Question: What type of tax is indicated in the document, personal property or real estate?
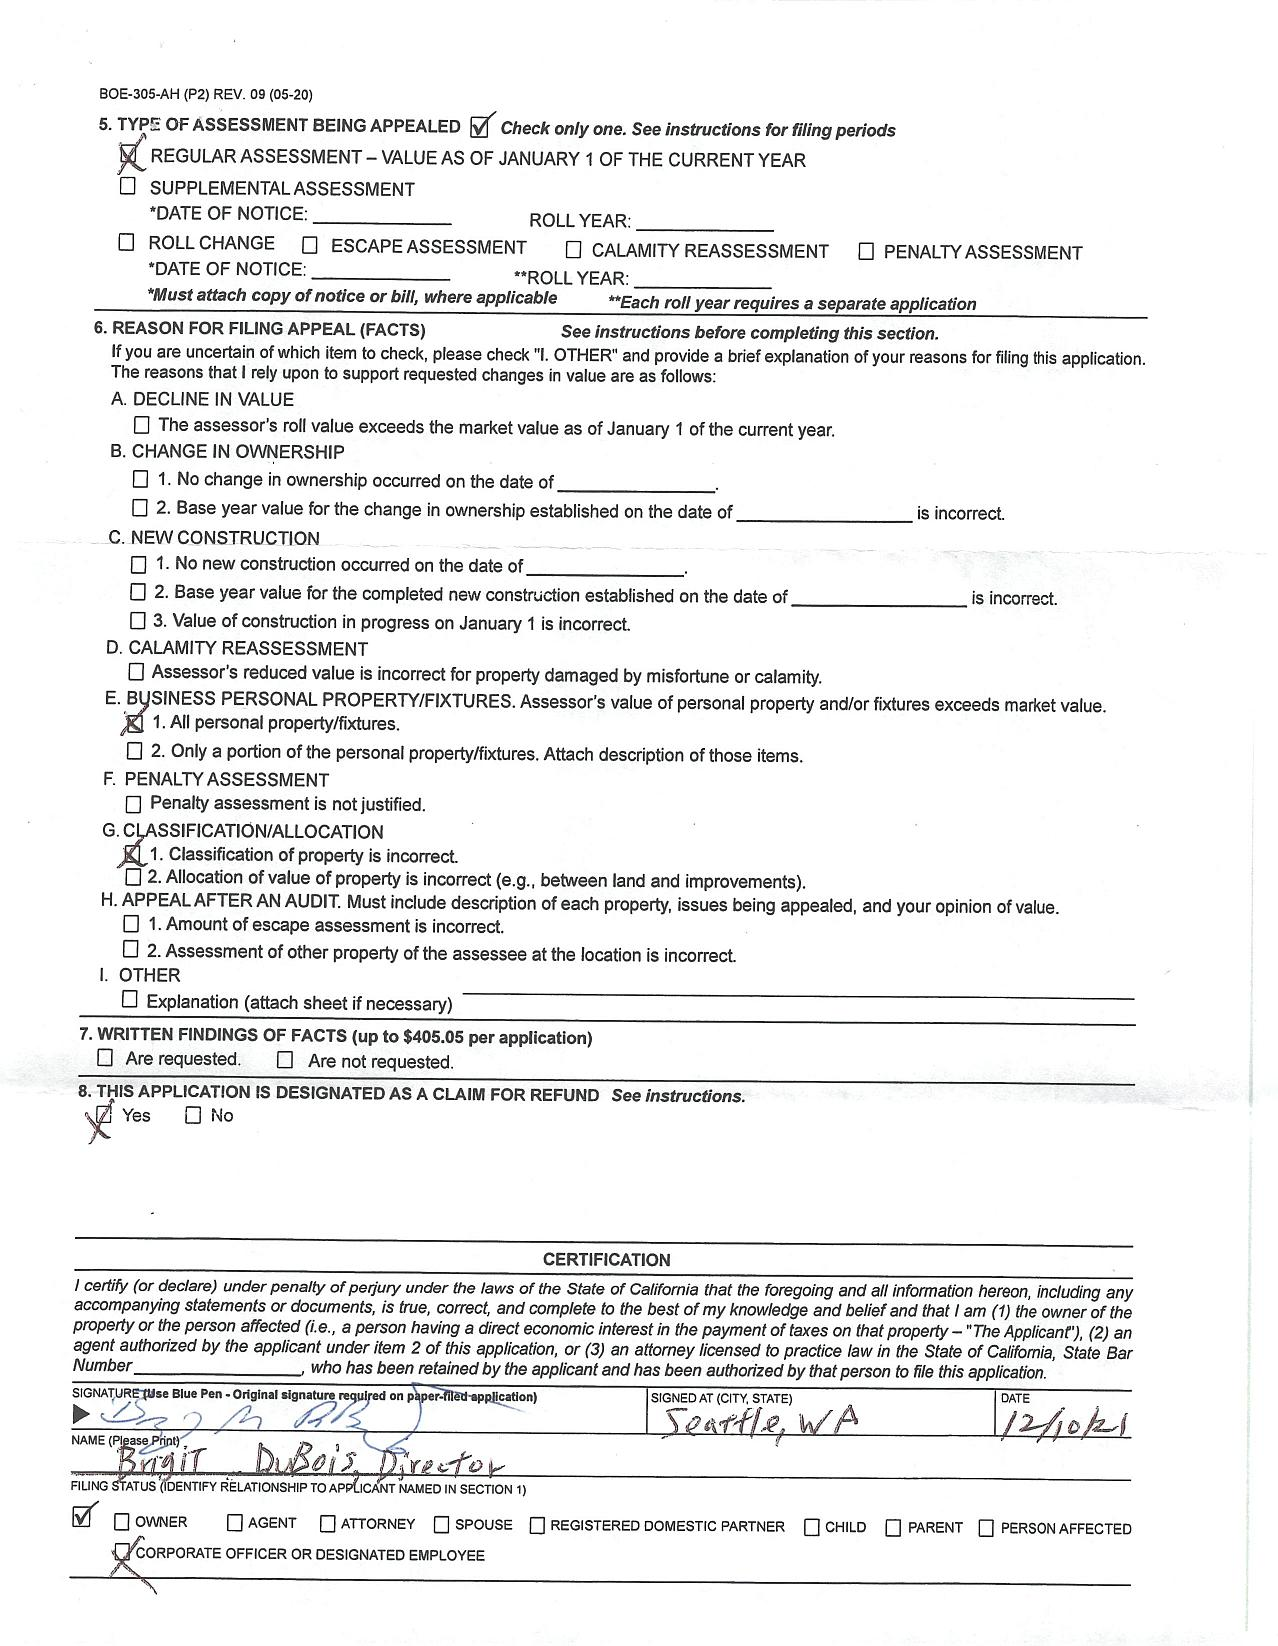
Answer: "Personal Property"